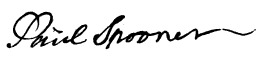
Signature of: paul spooner